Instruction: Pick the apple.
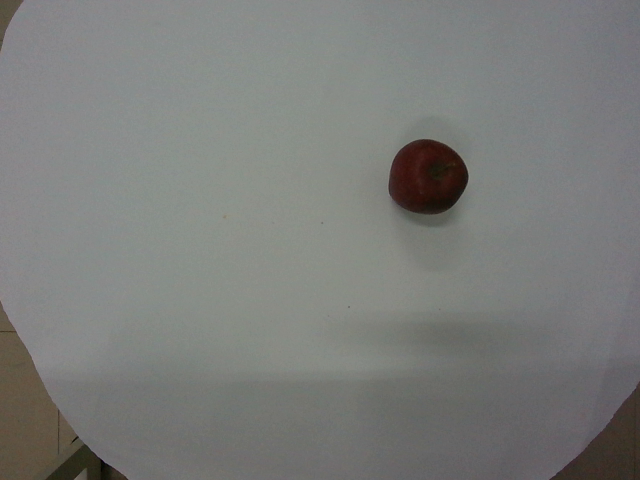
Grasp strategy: vertical